Question: What do the imaging results show?
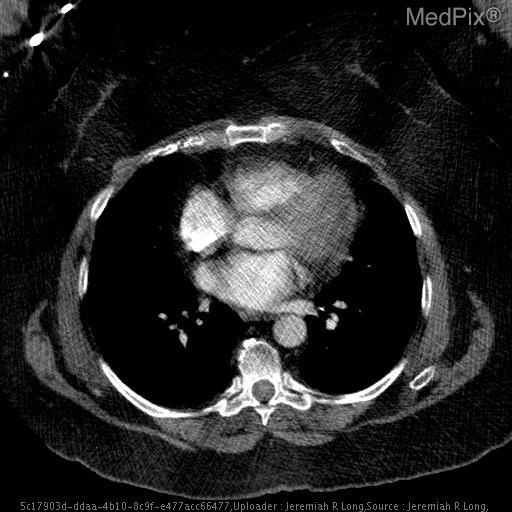
Answer: The imaging shows Axial CT images with intravenous contrast material demonstrate mild smooth thickening of the interatrial septum with diffuse fat attenuation. No pulmonary embolims was present.  Note the large amount of subcutaneous fat circumferentially compatible with a large body mass index. Axial CT images with intravenous contrast material demonstrate mild smooth thickening of the interatrial septum with diffuse fat attenuation. No pulmonary embolims was present.  Note the large amount of subcutaneous fat circumferentially compatible with a large body mass index..